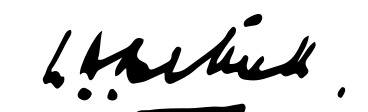
Signature of: leonard arthur bethell